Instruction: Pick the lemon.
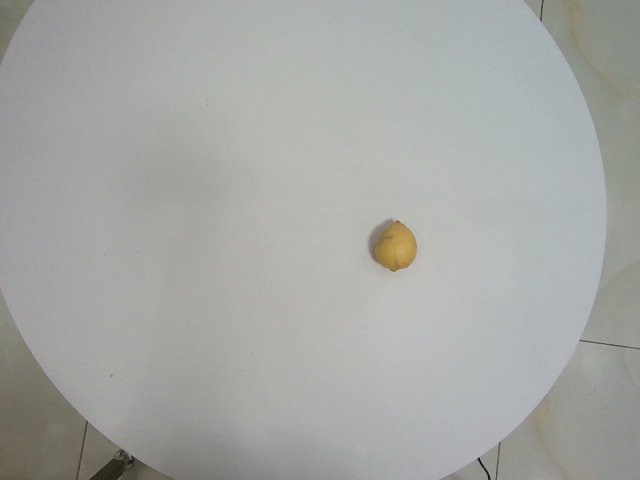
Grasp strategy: vertical